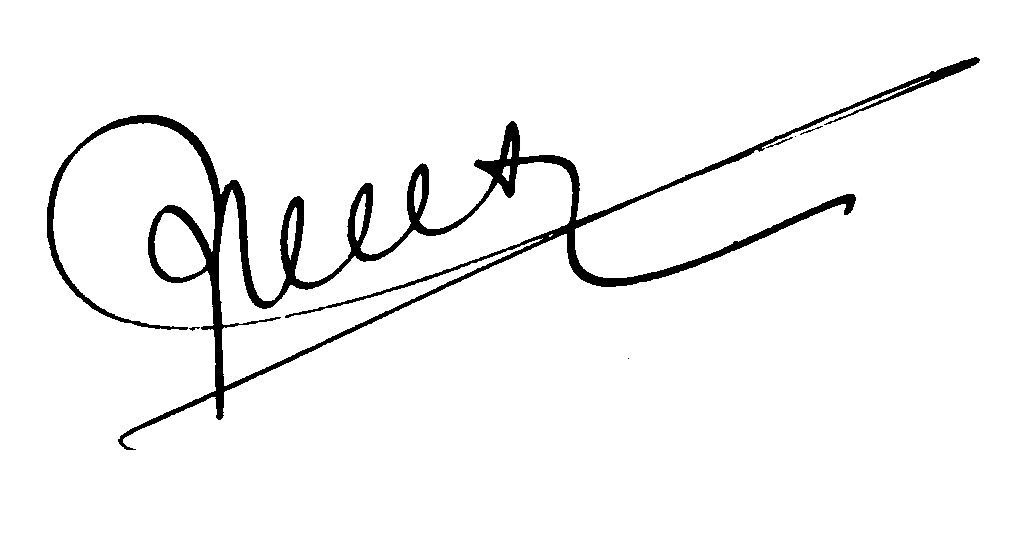
Signature of: théodore brelet